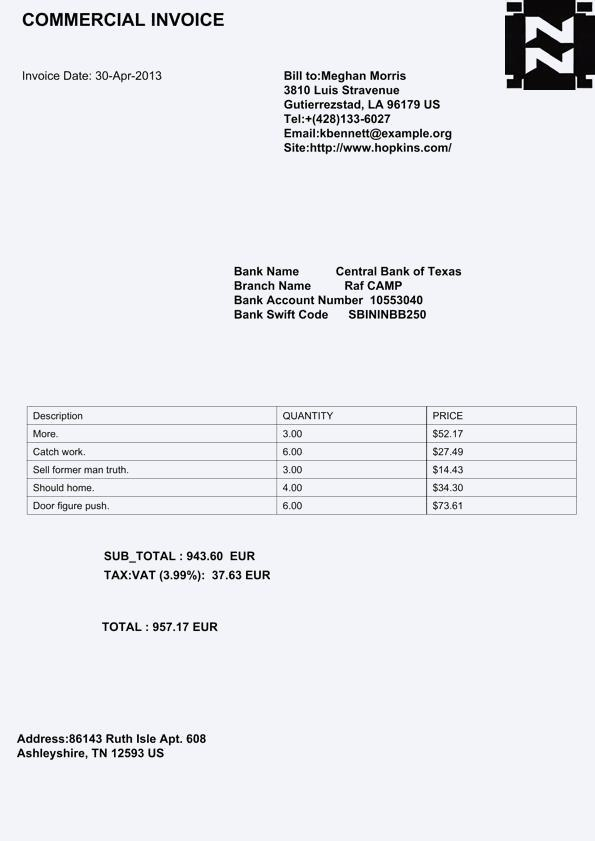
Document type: Invoice